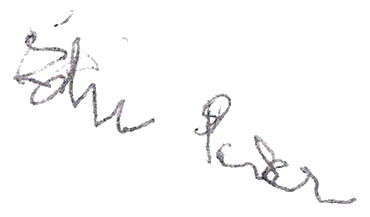
Signature of: edna parker